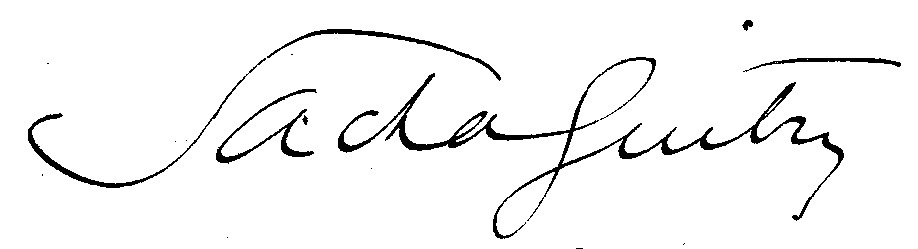
Signature of: sacha guitry